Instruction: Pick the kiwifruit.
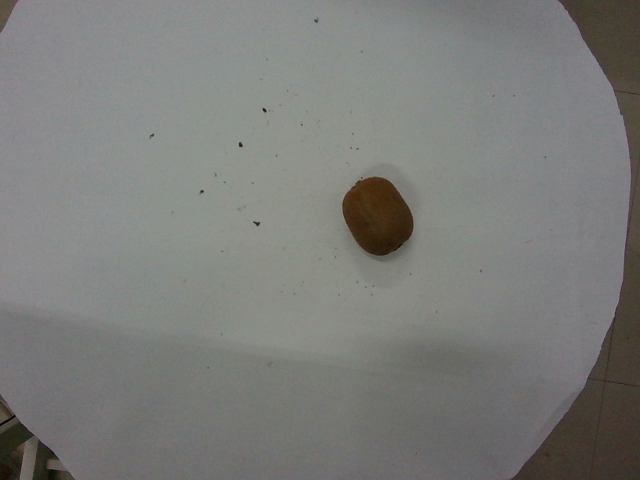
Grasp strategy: vertical